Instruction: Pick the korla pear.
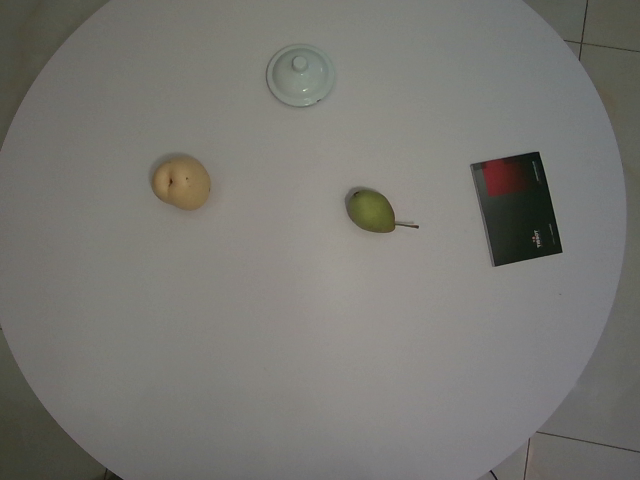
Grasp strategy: vertical